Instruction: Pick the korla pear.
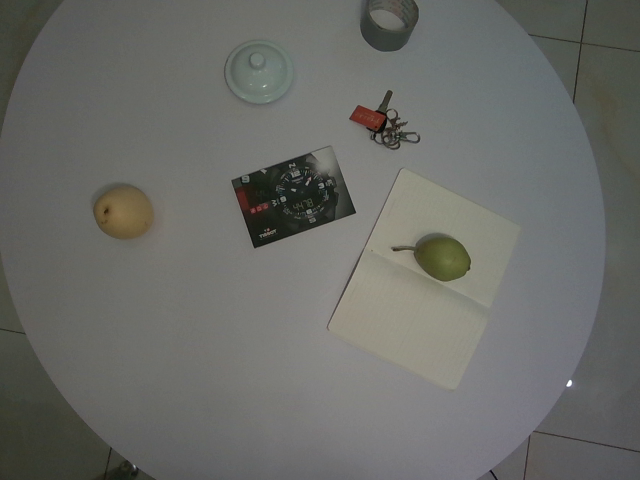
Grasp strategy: vertical